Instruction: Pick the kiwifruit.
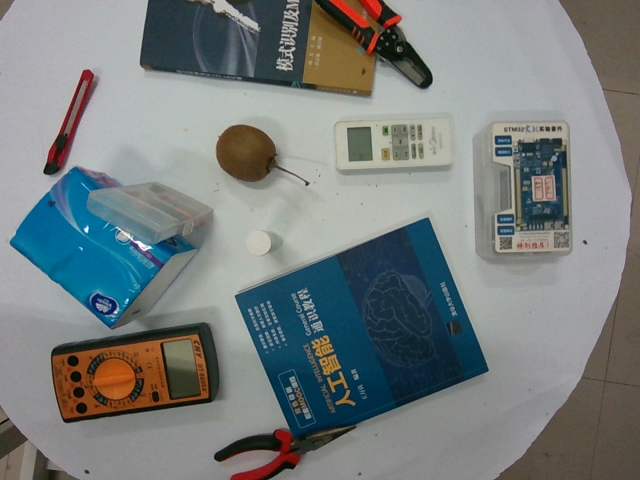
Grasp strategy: vertical